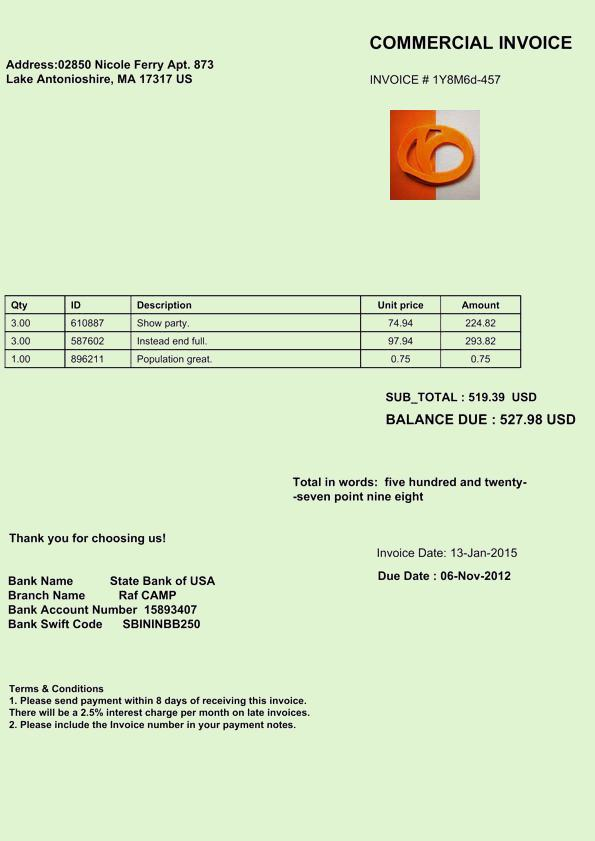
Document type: Invoice